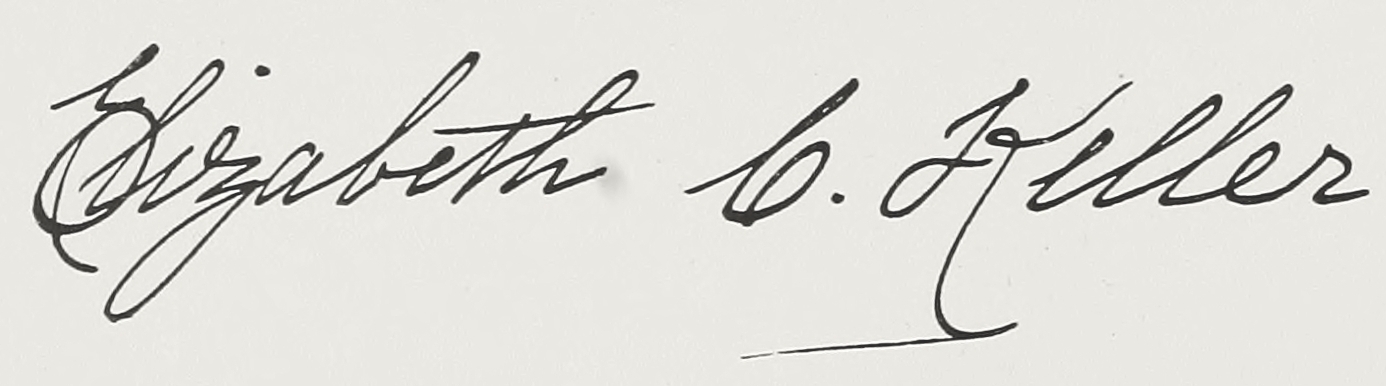
Signature of: elizabeth c keller